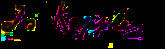
Signature of: joseph keppler